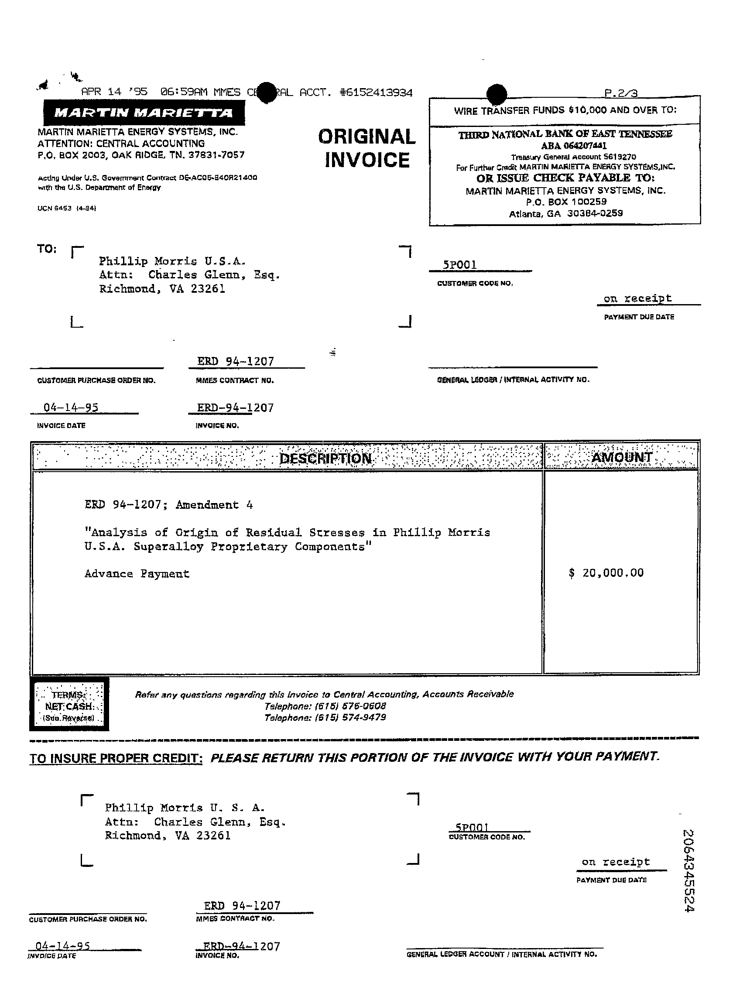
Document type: Invoice